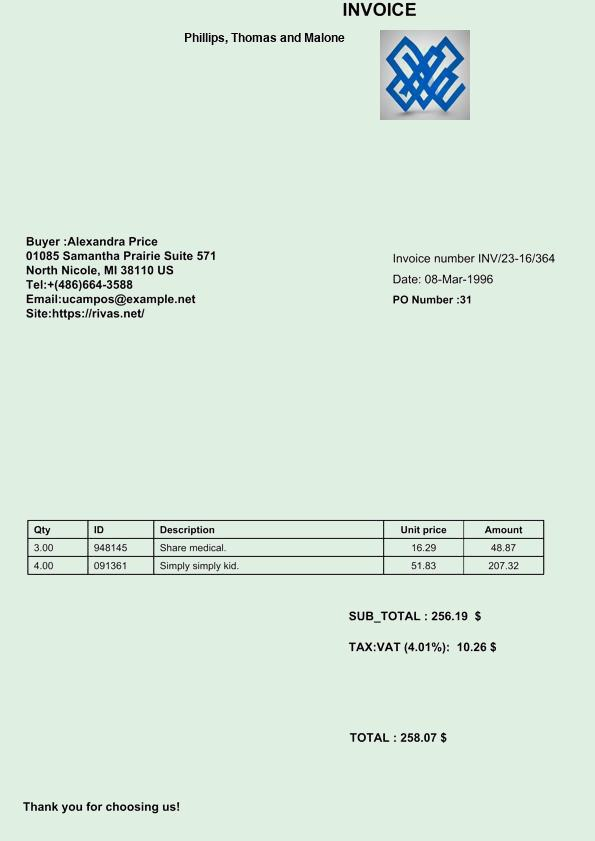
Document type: Invoice